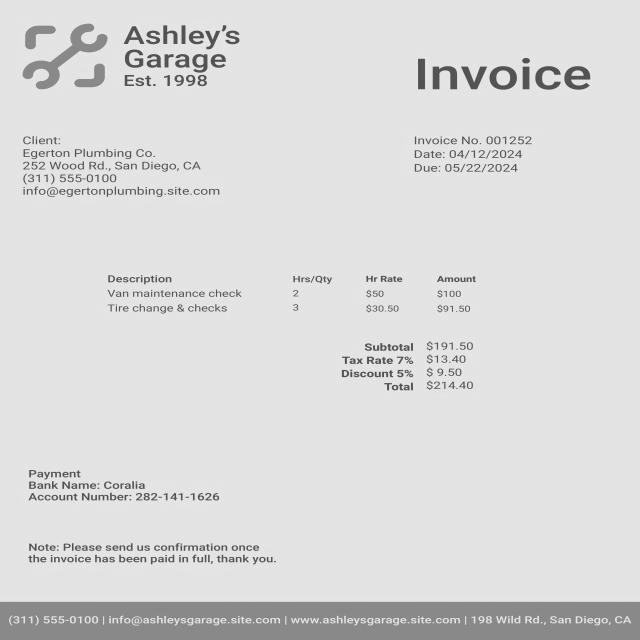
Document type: Invoice